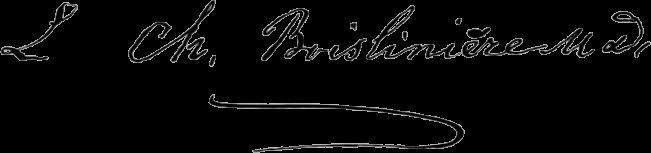
Signature of: louis charles boisliniere